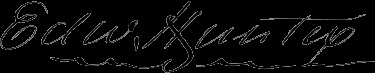
Signature of: edward hunter